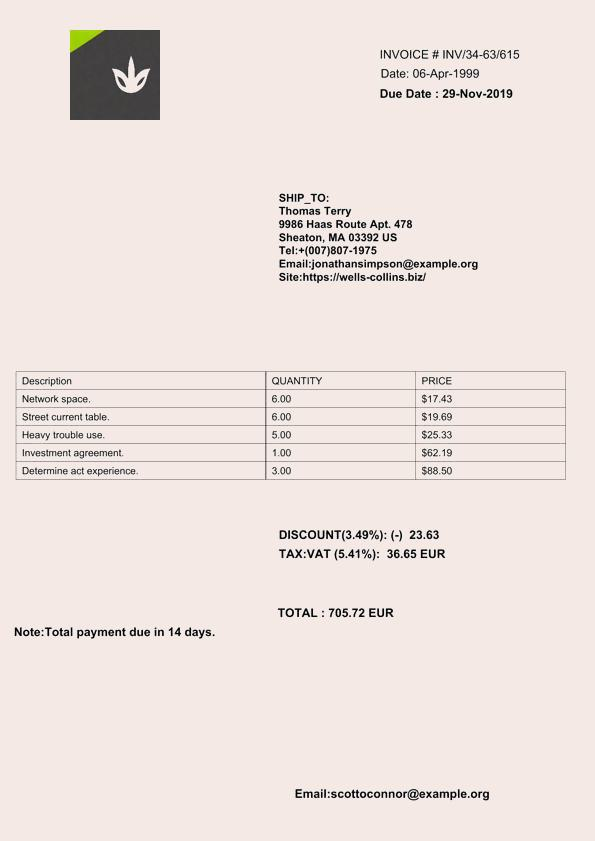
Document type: Invoice